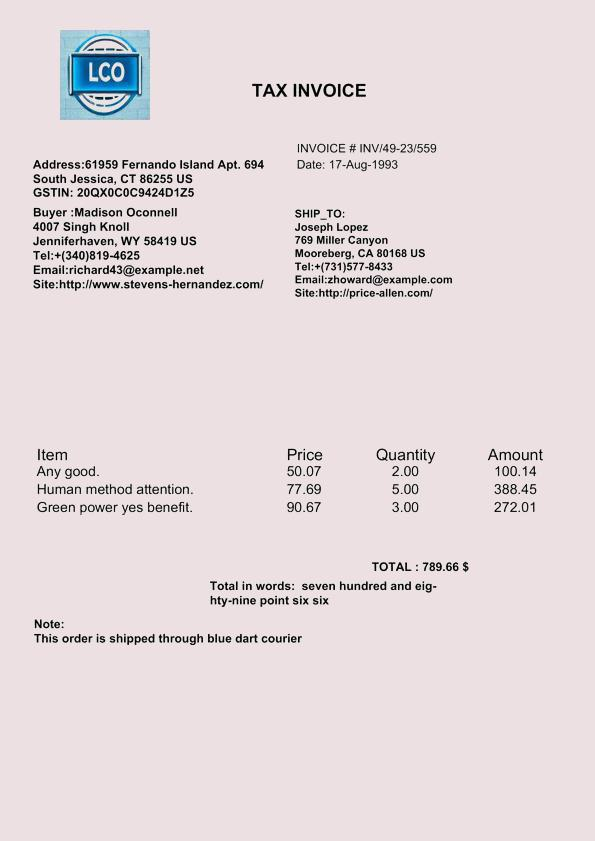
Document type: Invoice